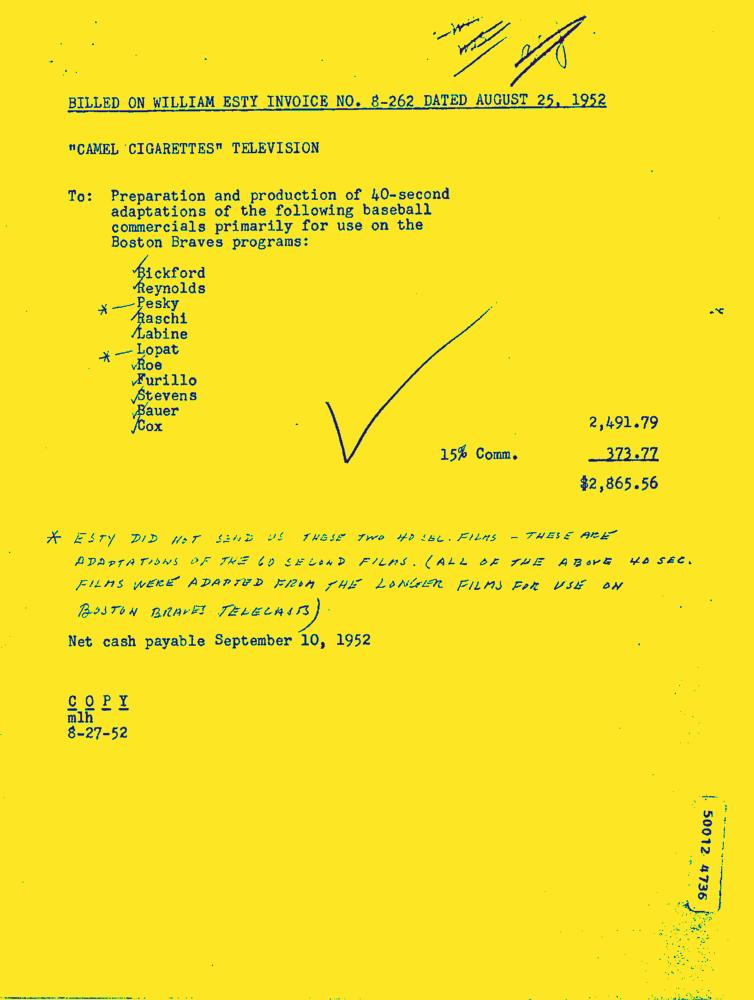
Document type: Invoice-Doc